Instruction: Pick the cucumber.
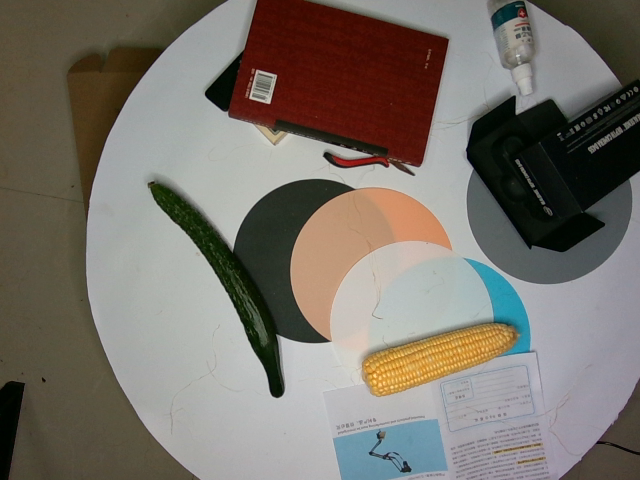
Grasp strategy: vertical